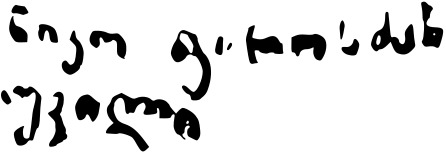
Signature of: niko pirosmani